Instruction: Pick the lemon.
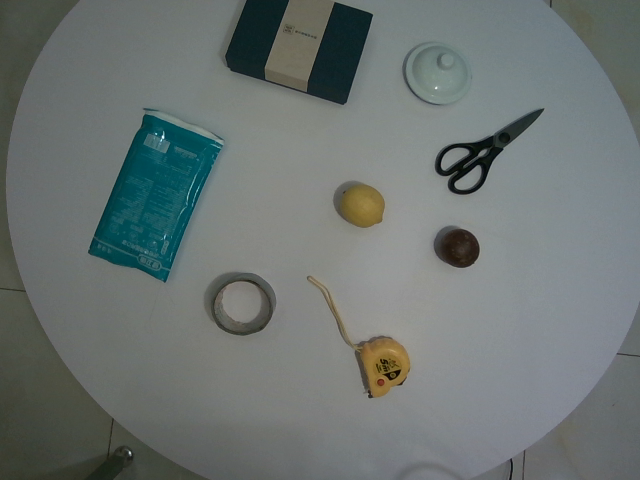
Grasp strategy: vertical